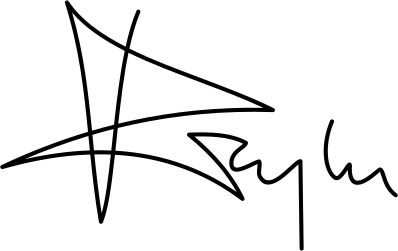
Signature of: pandeli majko